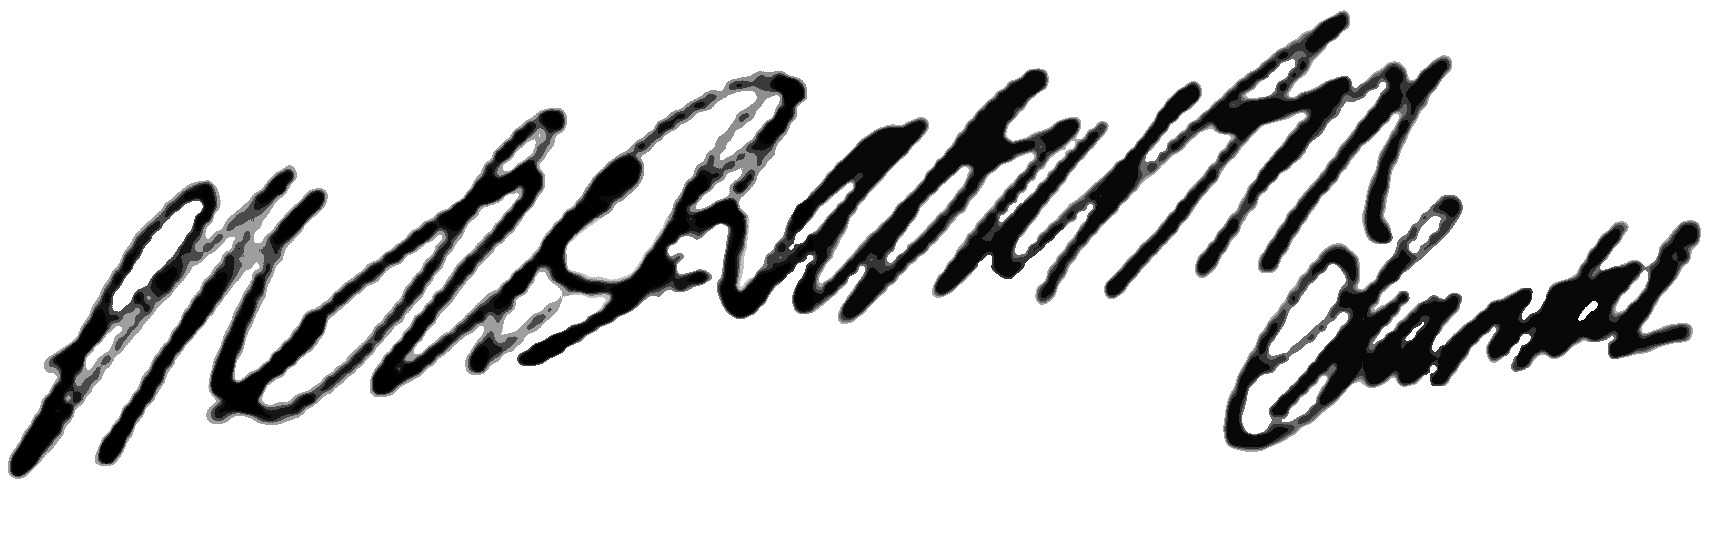
Signature of: madame de sévigné